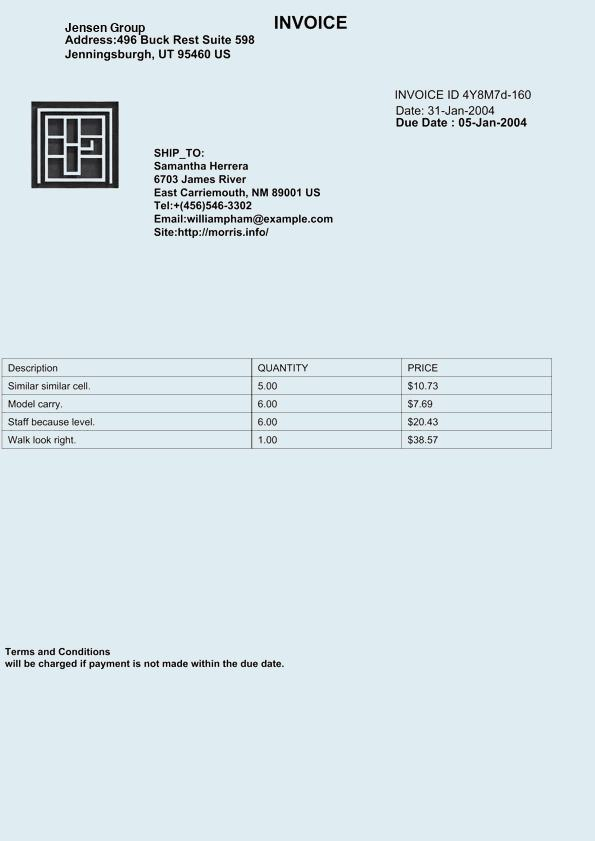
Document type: Invoice